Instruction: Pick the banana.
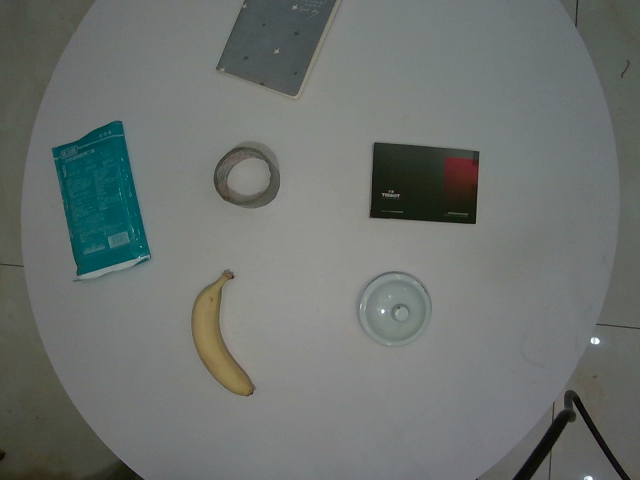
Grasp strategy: vertical